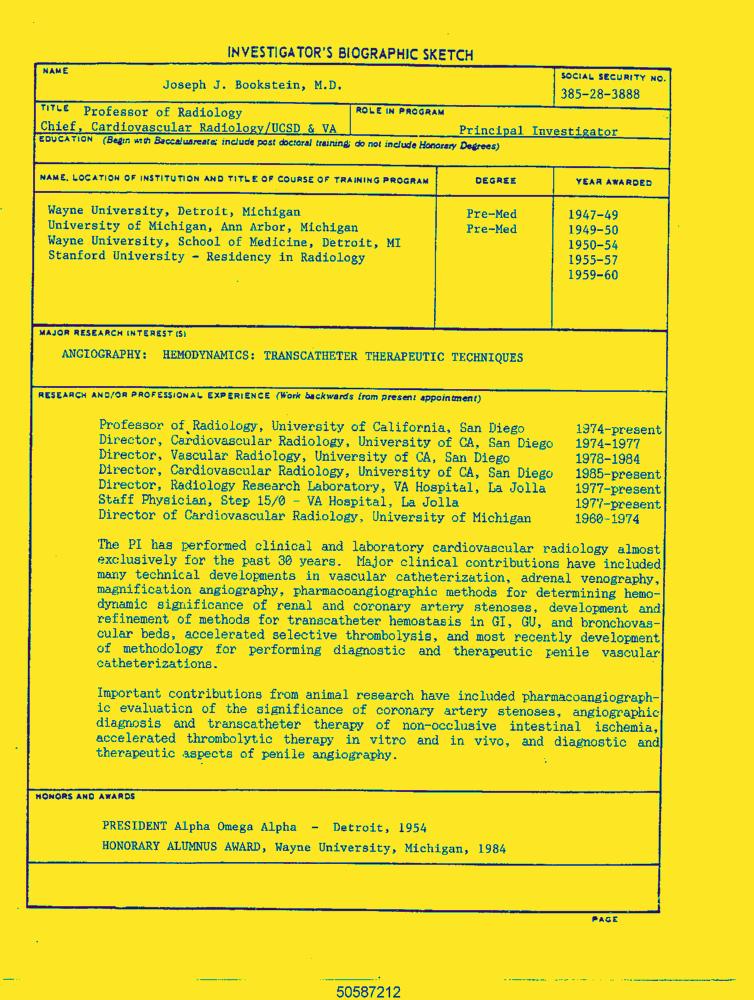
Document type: Resume-Doc